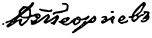
Signature of: dimitar popgeorgiev